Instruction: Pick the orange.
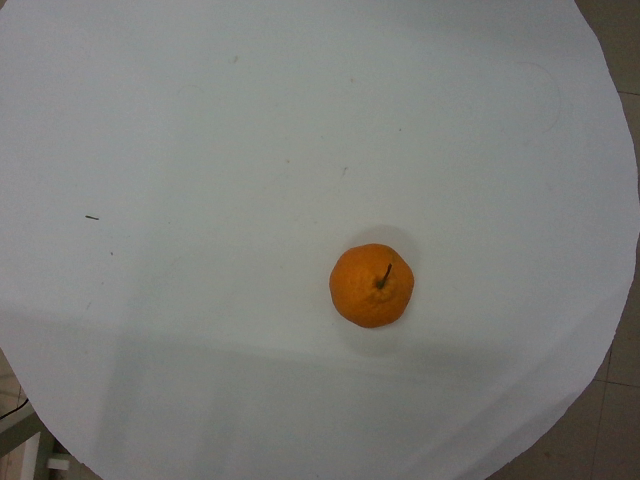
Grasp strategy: vertical